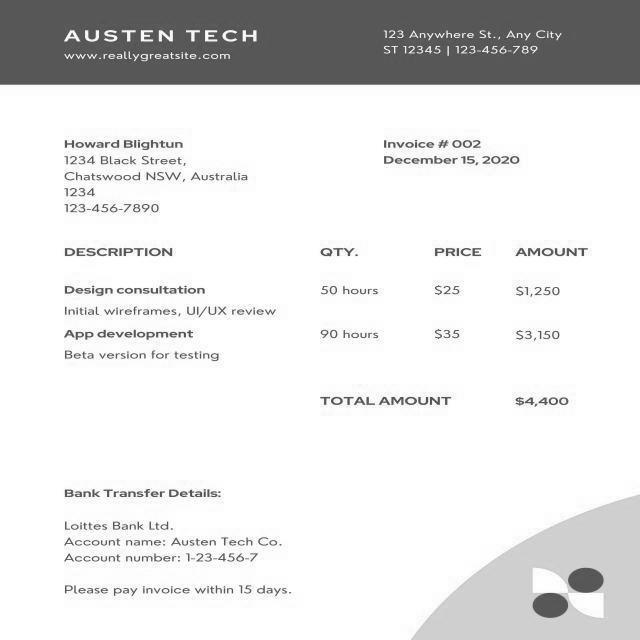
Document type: Invoice